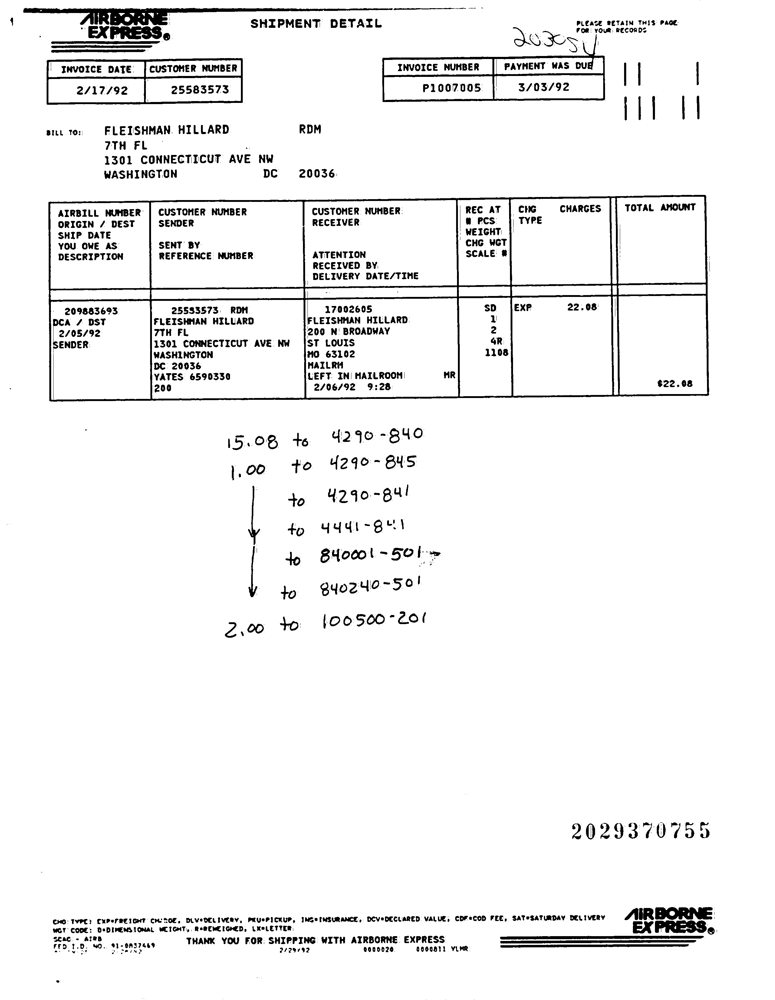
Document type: Invoice